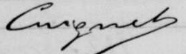
Signature of: louis cuignet